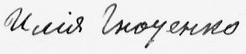
Signature of: ilya gnatenko